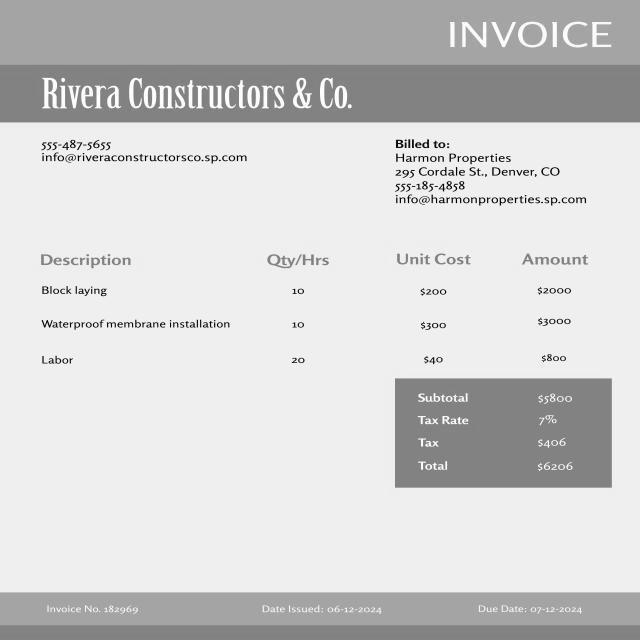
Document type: Invoice